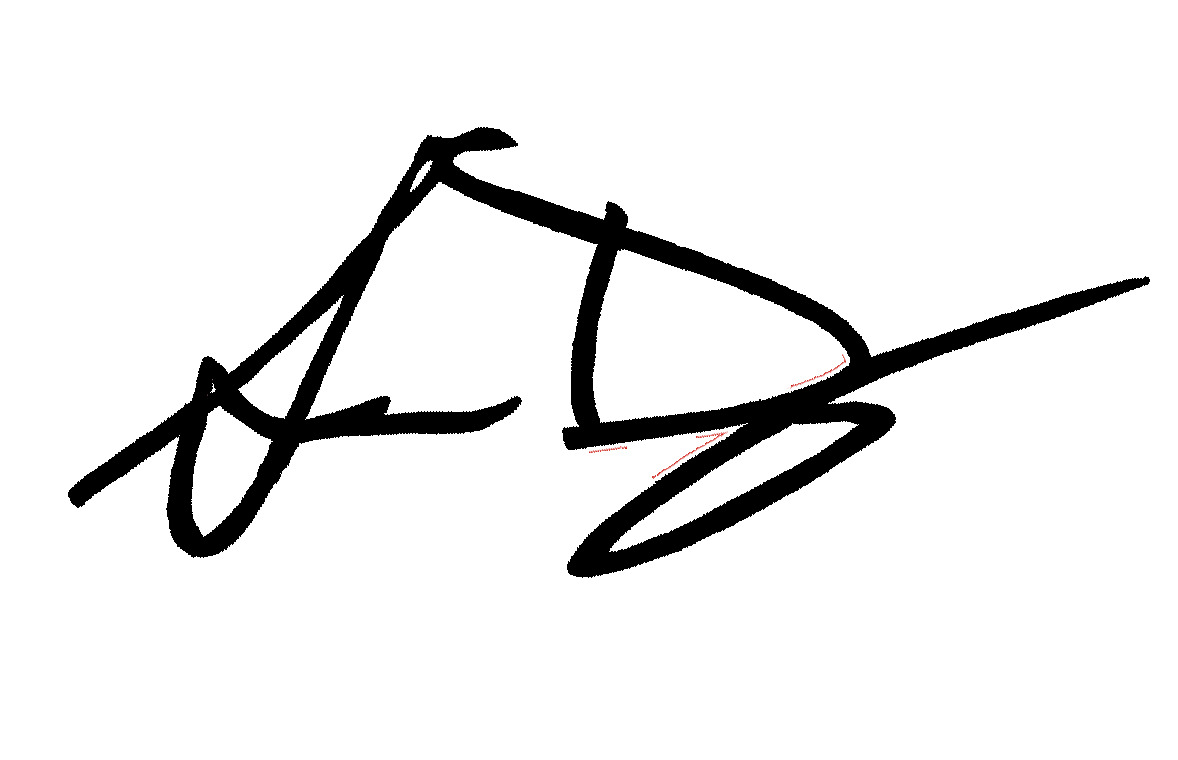
Signature of: sean delaney